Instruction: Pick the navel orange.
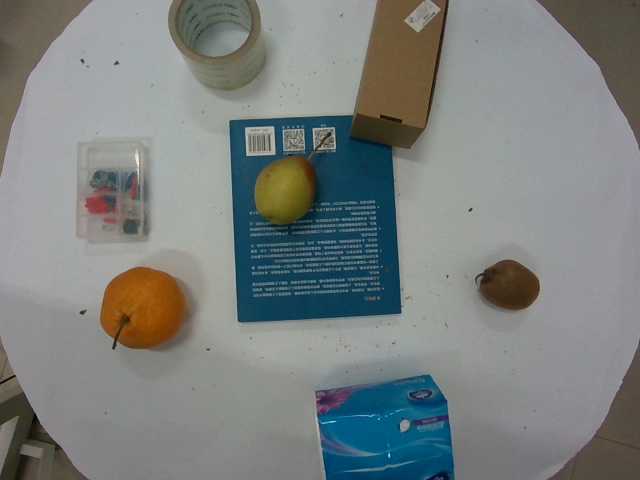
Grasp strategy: vertical